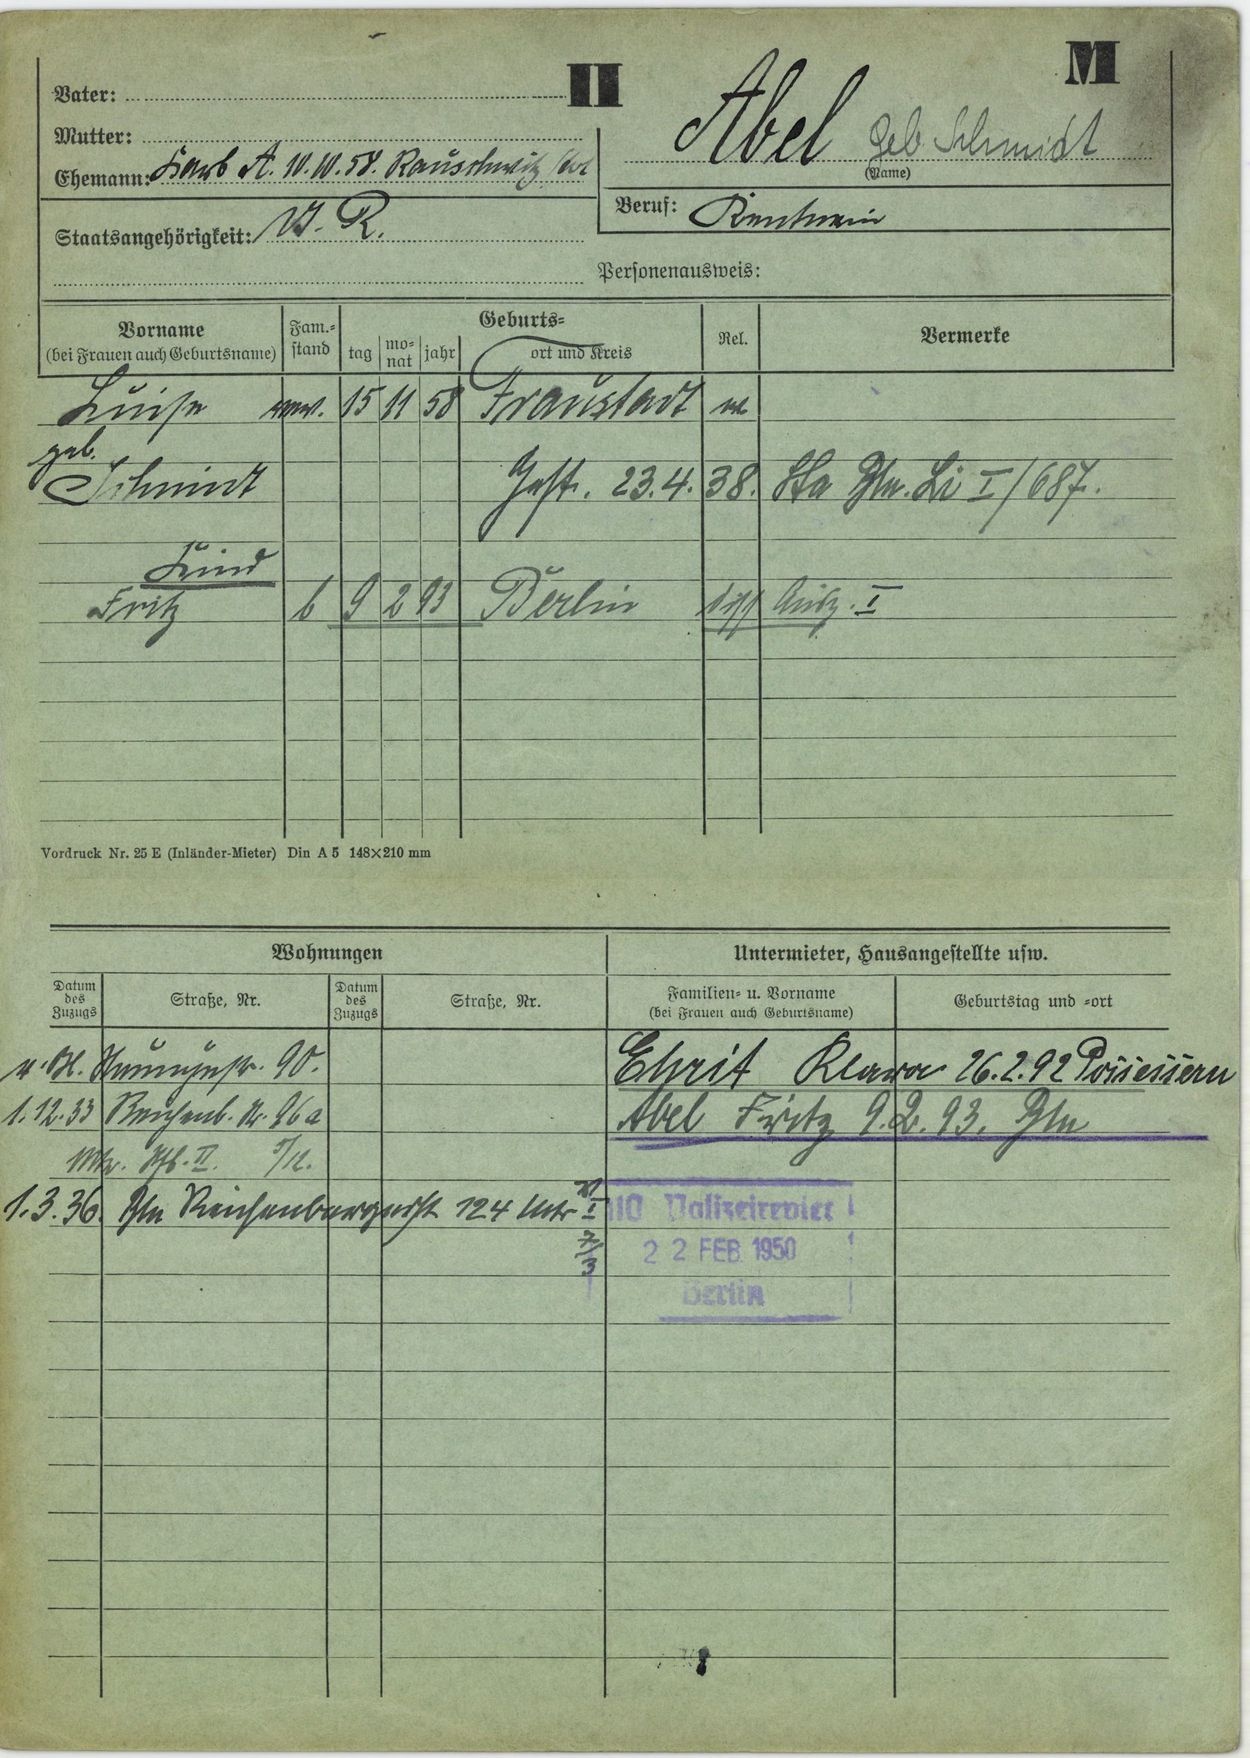
Abel geb. Schmidt